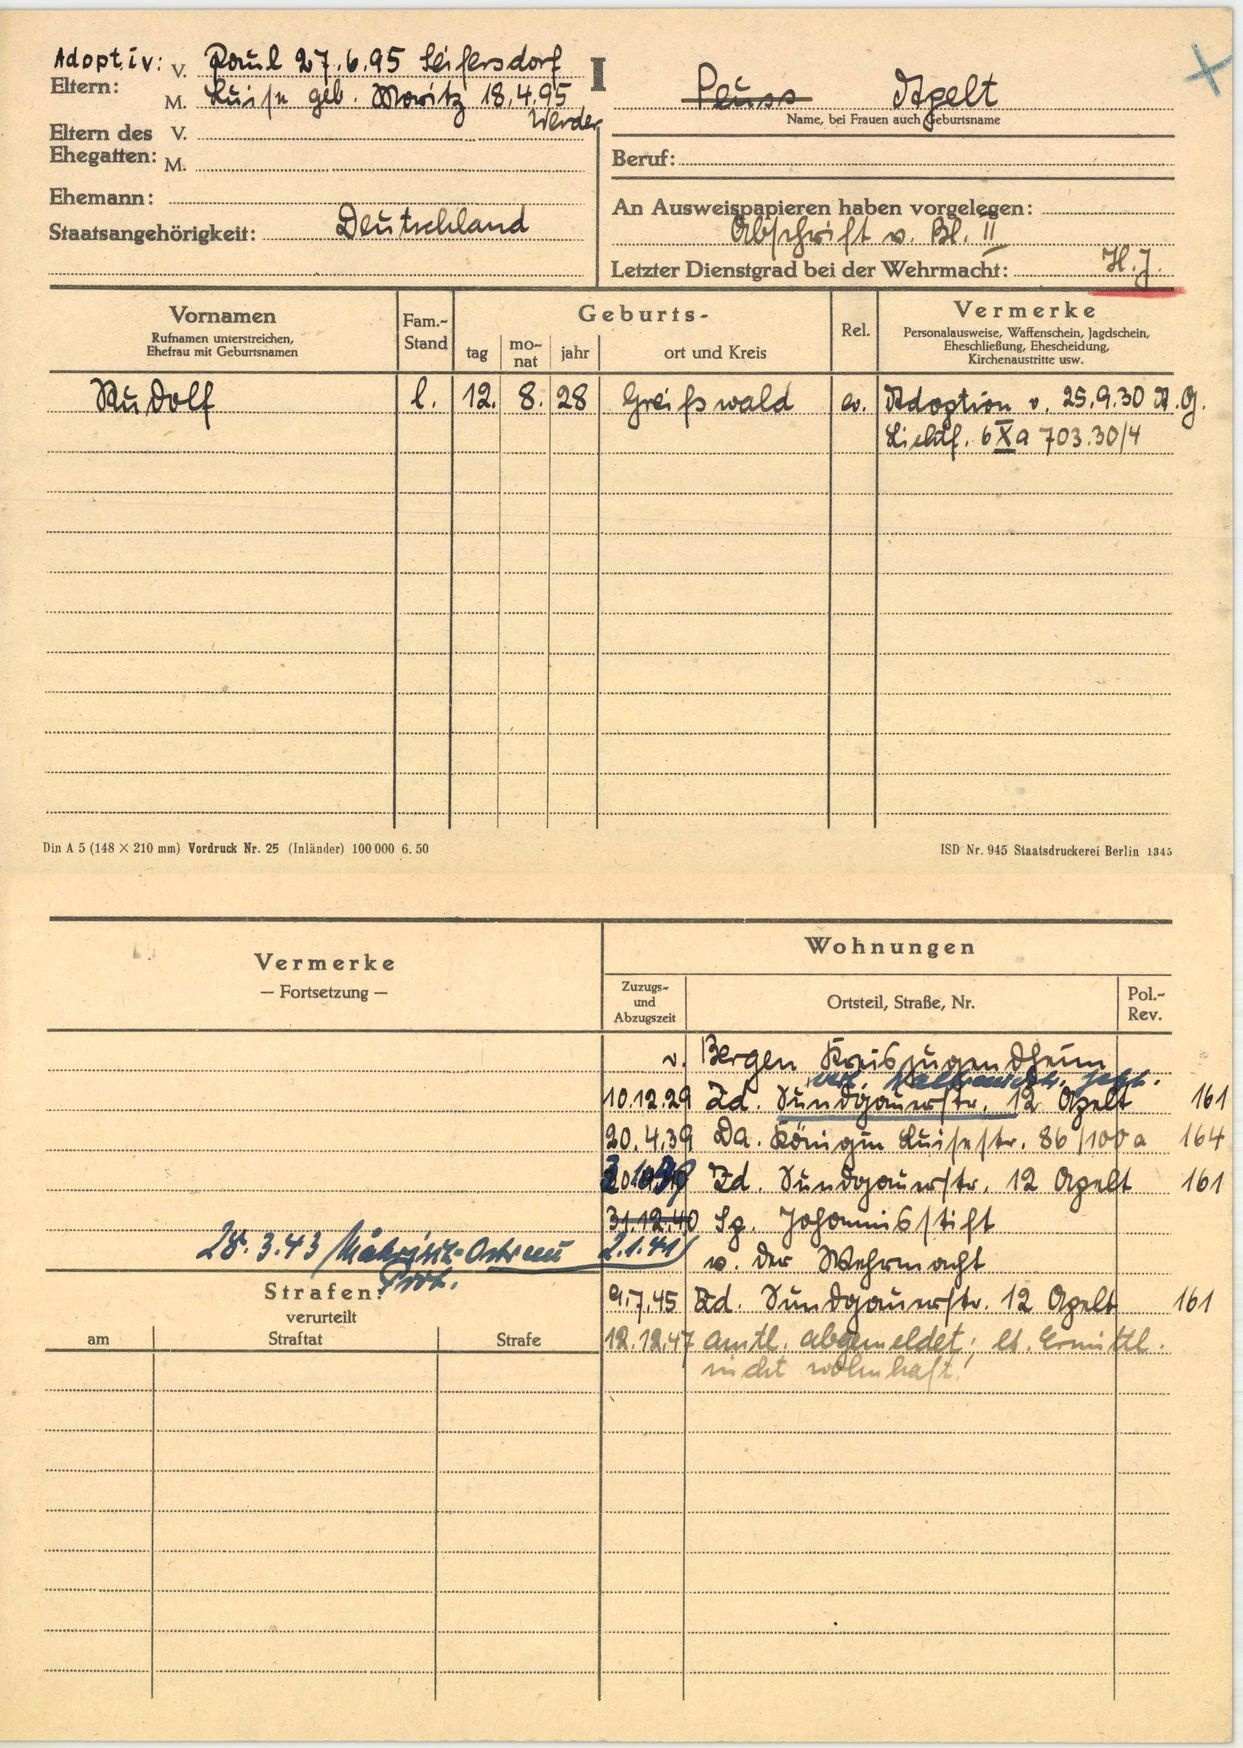
Apelt